Patient: Female, age 0
The case is a female patient of 21 months old, who presented an increase in volume in the right pelvic limb. The patient has a complete vaccination for her age with application of BCG on April 30th, 2015. The mother reported a clinical picture of approximately 2 months of evolution, characterized by pain in the bone at the traction of pelvic limb with subsequent claudication to walk. She denies the presence of fever, weight loss, hyporexia or any other symptom.
The patient was then referred to the Oncology Service to begin a procedure of bone tumor management in the anterior tibia of the right leg after denial of the above symptoms, traumatic antecedent or recurrent infection of the airways. Paraclinical studies reported 11.3 g/dL of hemoglobin, 33.8% of hematocrit, 9.5 (103/mm3) of leucocytes, 1.3 (103/mm3) of neutrophils, 6.9 (103/mm3) lymphocytes, 1 (103/mm3) of monocyte, 319 (103/mm3) of platelets, 16 (mm/h) of globular sedimentation rate (GSR) and <0.316 (mg/dL) of C reactive protein (CRP). The X-ray of the right pelvic limb depicted a delimited metaphyseal lytic lesion of the proximal right tibia with periosteal reaction and geographical pattern, and increased volume of the soft tissues, as well as metastatic bone series without evidence of other lesions. In magnetic resonance imaging (MRI), compatible chronic granulomatous osteomyelitis lesion was detected, (Fig. 1). Based on these evidences, the patient was transferred to Infectious Disease Service to continue his management procedures. The patient was subjected to Purified Peptide Derivative (PPD) test and resulted to be negative with a value of 3x3 mm. Chest X-ray was performed and it ruled out lung compromise (Fig. 2). High resolution tomography of the lung carried out in search of mediastinal adenopathies suggestive of Tuberculosis was without apparent aggregated lesions. Curettage was done with subsequent application of cryotherapy and graft placement at the site of the lesion. Biopsy of the bone was performed obtaining a culture with histopathological characteristics suggestive of Mycobacterium tuberculosis (Fig. 3). In genotype analysis of the sample, Mycobacterium bovis (BCG) was identified as the causative agent; thus confirming the association of the lesion with the application of the vaccine in this patient. Sensitivity test performed confirmed the susceptibility of the agent to Isoniazid, Rifampicin, Ethambutol, and Streptomycin. In view of this, antimicrobial scheme based on Clarithromycin 80 mg/kg/day, Ethambutol 20 mg/kg/day, Rifampicin 10 mg/kg/day, and Isoniazid 10 mg/kg/day was started and then began to improve favorably.
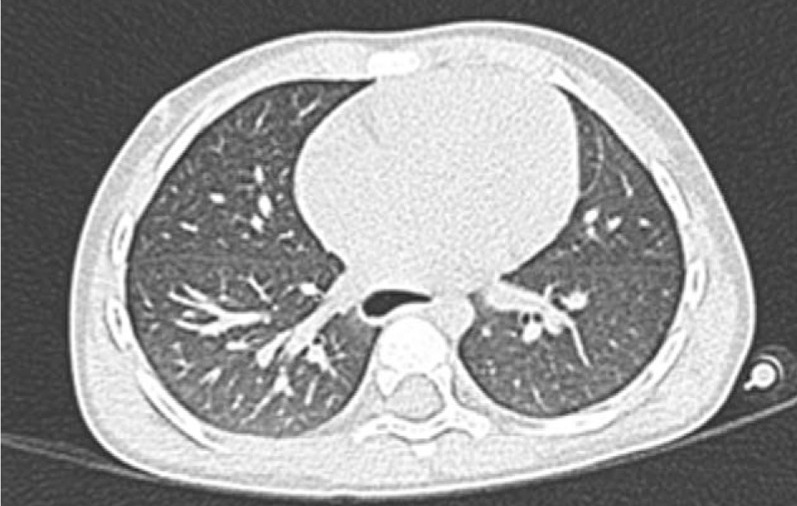